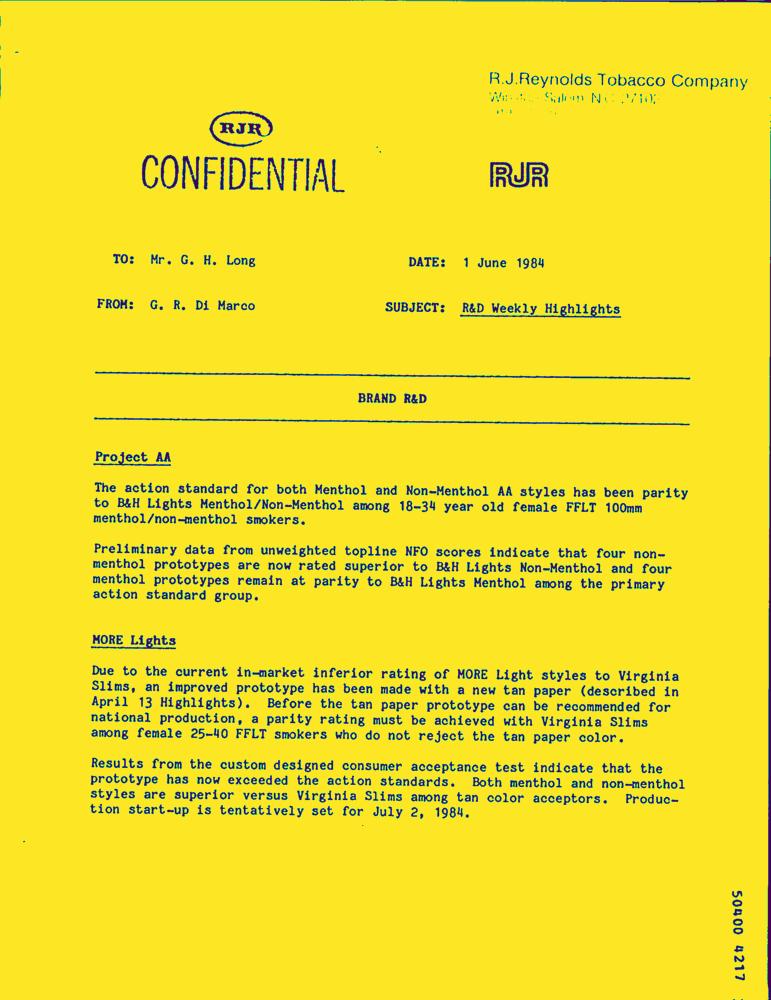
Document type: Letter-Doc